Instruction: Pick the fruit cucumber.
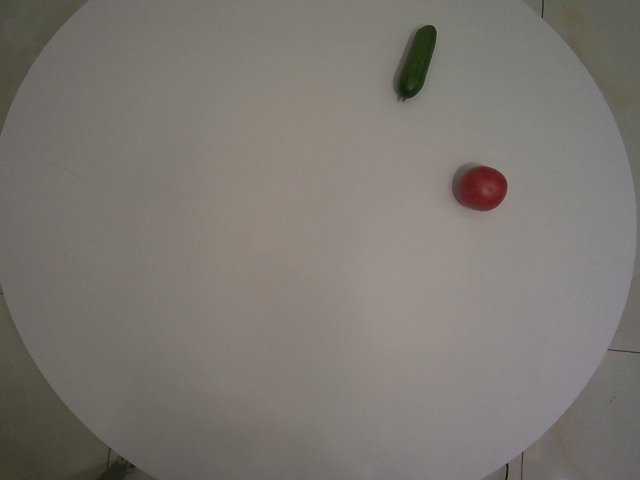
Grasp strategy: vertical